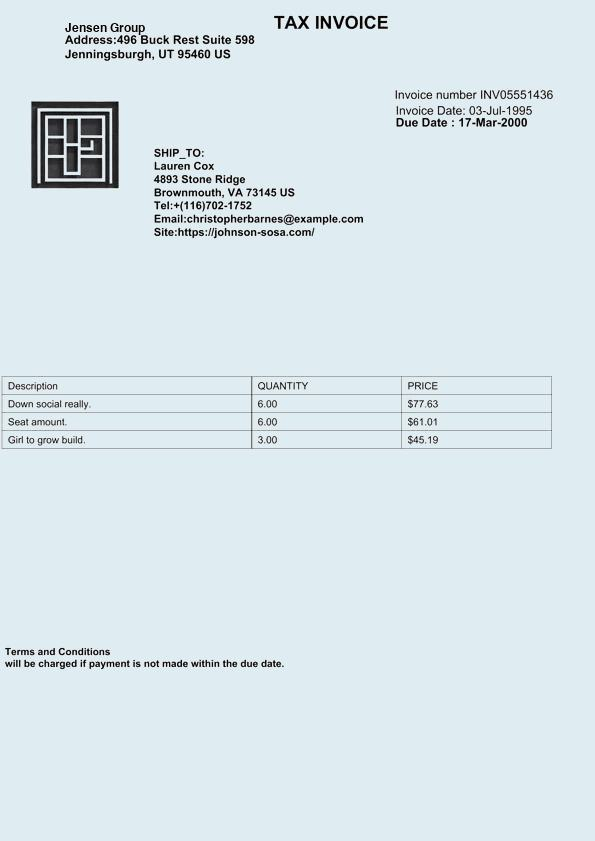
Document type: Invoice